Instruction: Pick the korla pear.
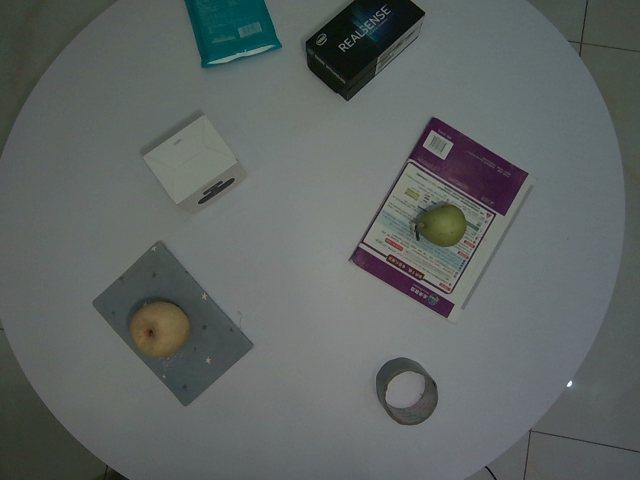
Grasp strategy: vertical